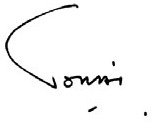
Signature of: tomás jocelyn holt